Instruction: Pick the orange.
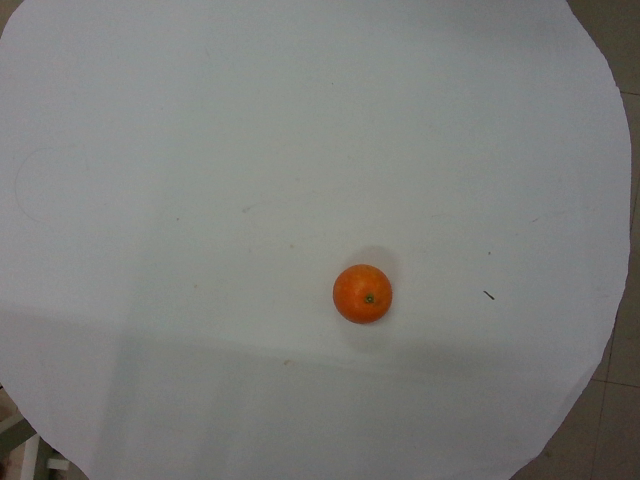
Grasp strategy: vertical